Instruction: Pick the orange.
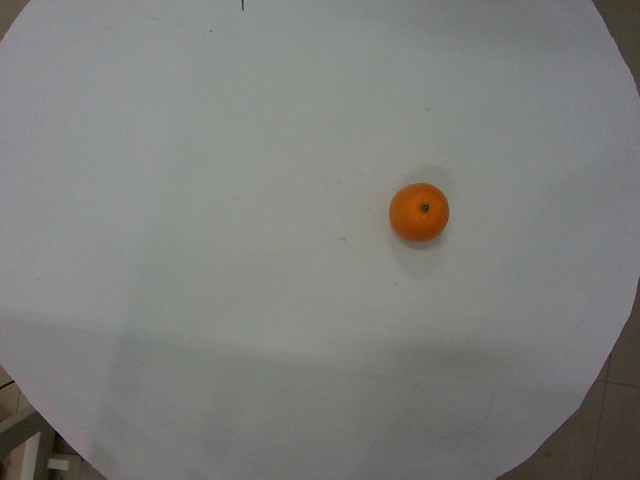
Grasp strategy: vertical